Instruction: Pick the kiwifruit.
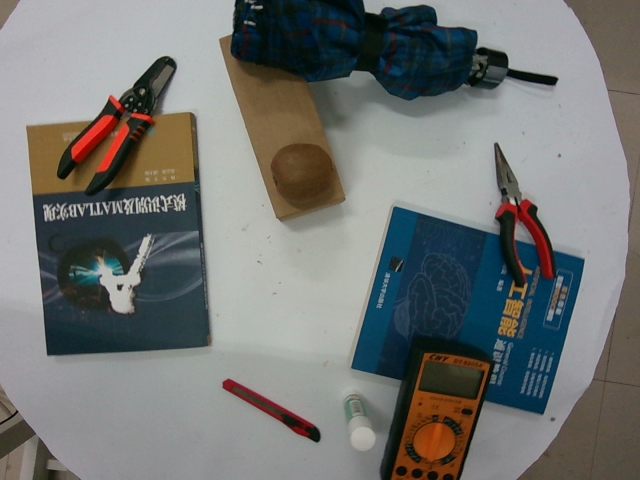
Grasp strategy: vertical